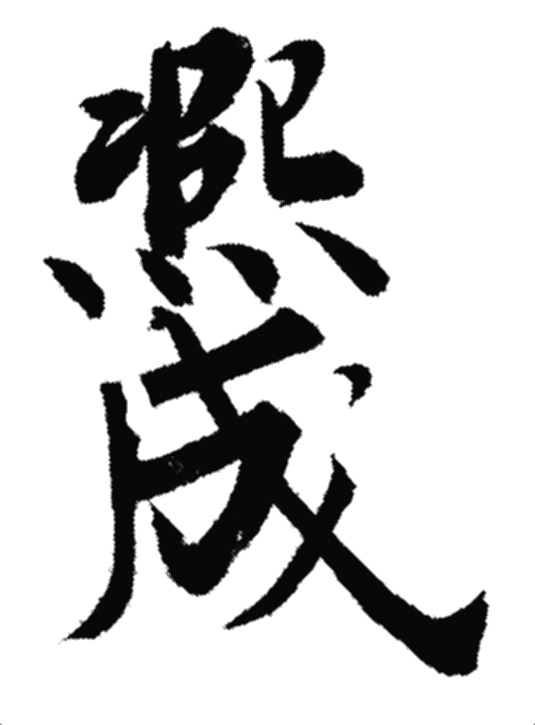
Signature of: go kameyama